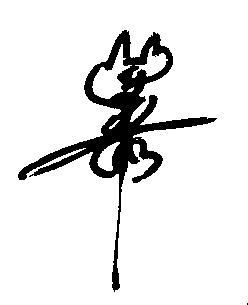
Signature of: mayu shinomiya